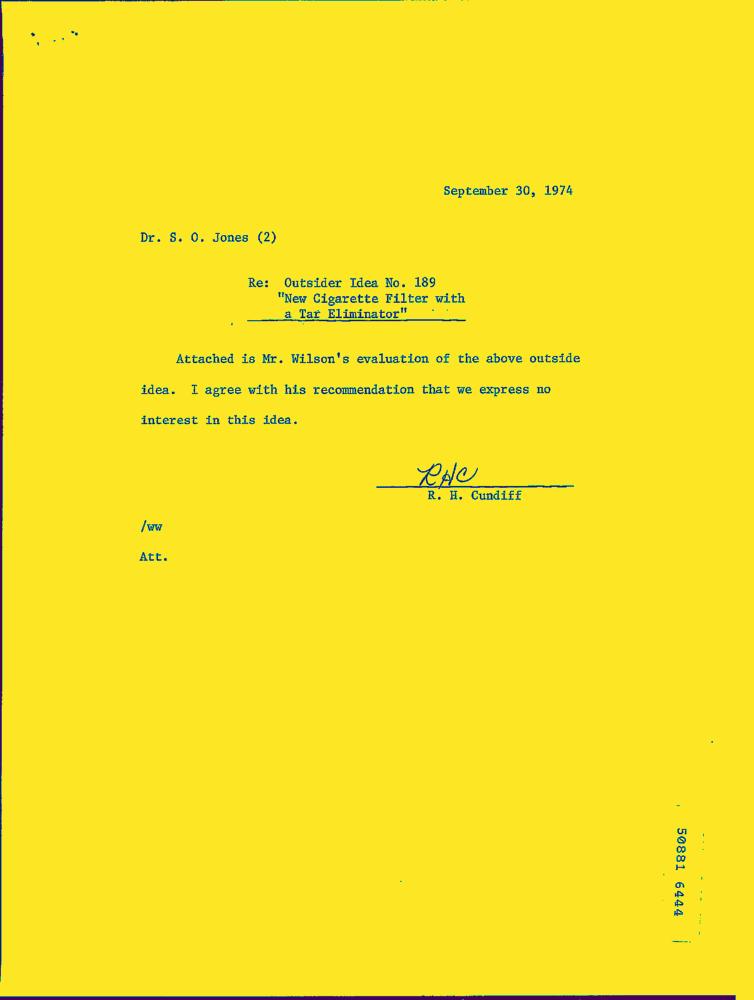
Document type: Letter-Doc